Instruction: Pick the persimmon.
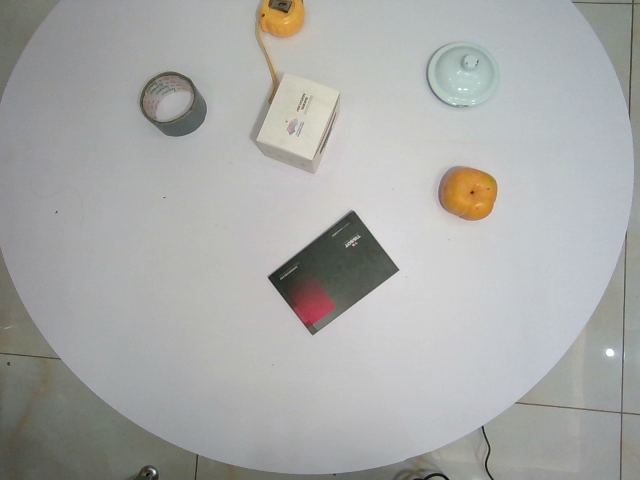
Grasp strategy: vertical